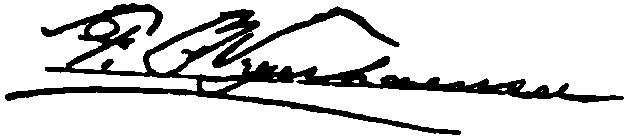
Signature of: friedrich weyerhäuser